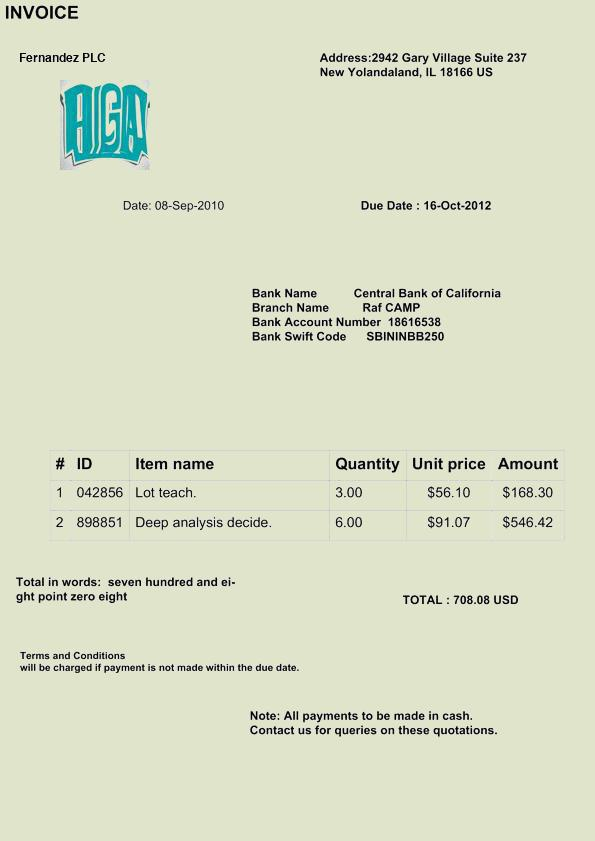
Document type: Invoice